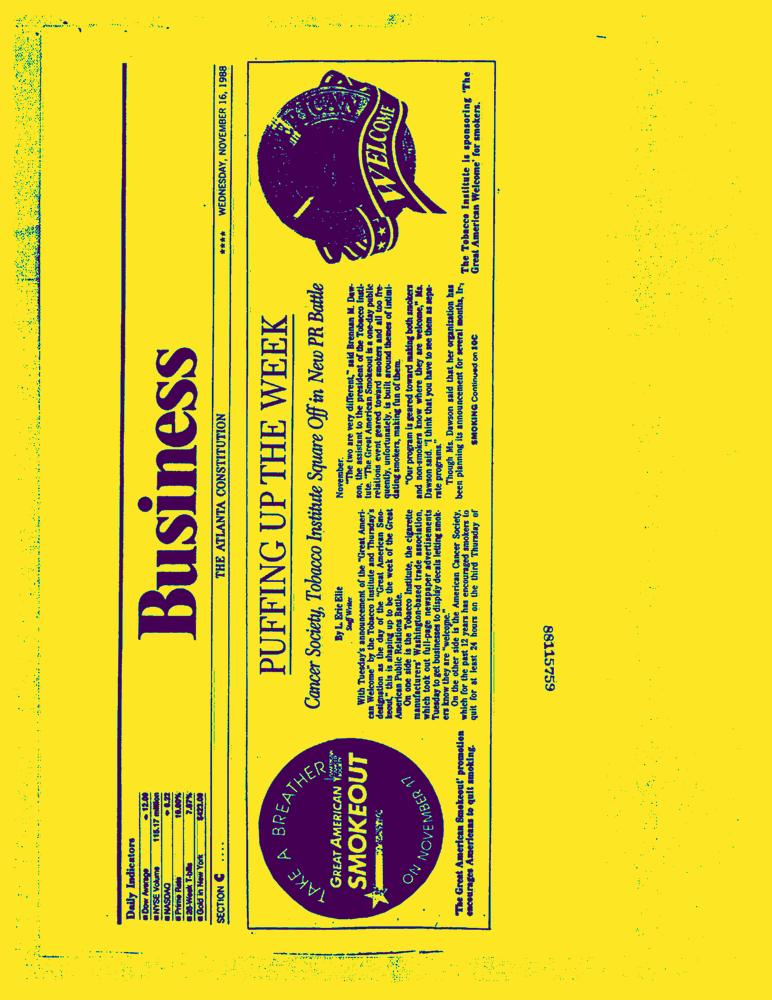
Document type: News-Article